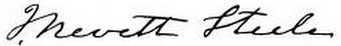
Signature of: isaac nevett steele